Question: What do the imaging results show?
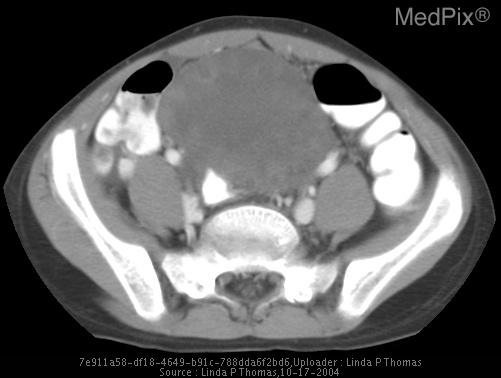
Answer: The imaging shows Contrast enhanced abdominal/pelvic CT with oral and rectal contrast performed first: Approximately 8 cm hetergeneous but predominantly low attenuation midline pelvic mass with multiple peripheral peripherally enhancing cysts or follicles. Anterior and rightward uterine deviation.
Normal left ovary. Normal appendix.

Limited transabdominal pelvic ultrasound performed next: Large midline hyperechoic pelvic mass with peripherally located cysts/follicles. Venous and arterial Doppler waveforms absent. Axial CT with large midline hetergeneous but predominantly low attenuation mass with multiple peripheral peripherally enhancing cysts..